Question: Explain the disease:
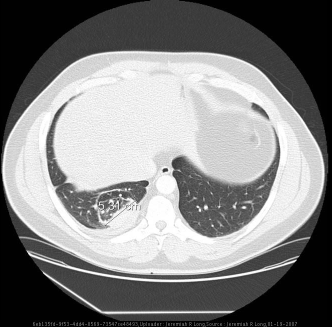
Answer: The disease is discussed as: Round atelectasis is a form of chronic atelectasis that can appear as a mass.  In the past this condition has been frequently associated with asbestos exposure.  However, our institution has seen this condition more often in the  post heart bypass patient.  The mechanism for round atelectasis is not certain.  It is thought to occur with plueral invagination due to acute atelectasis or effusion.  Then there is a fibrinous adhesion of the adjacent pleural surfaces.  The lung then folds in on itself as the acute inciting event resolves.  Signs of round atelectasis are plureal thickening, a pulmonary mass, and bronchi and blood vessels leading a curvilinear path from the hilum to the mass (“comet tail sign”).  CT will often show air bronchograms and enhancement.